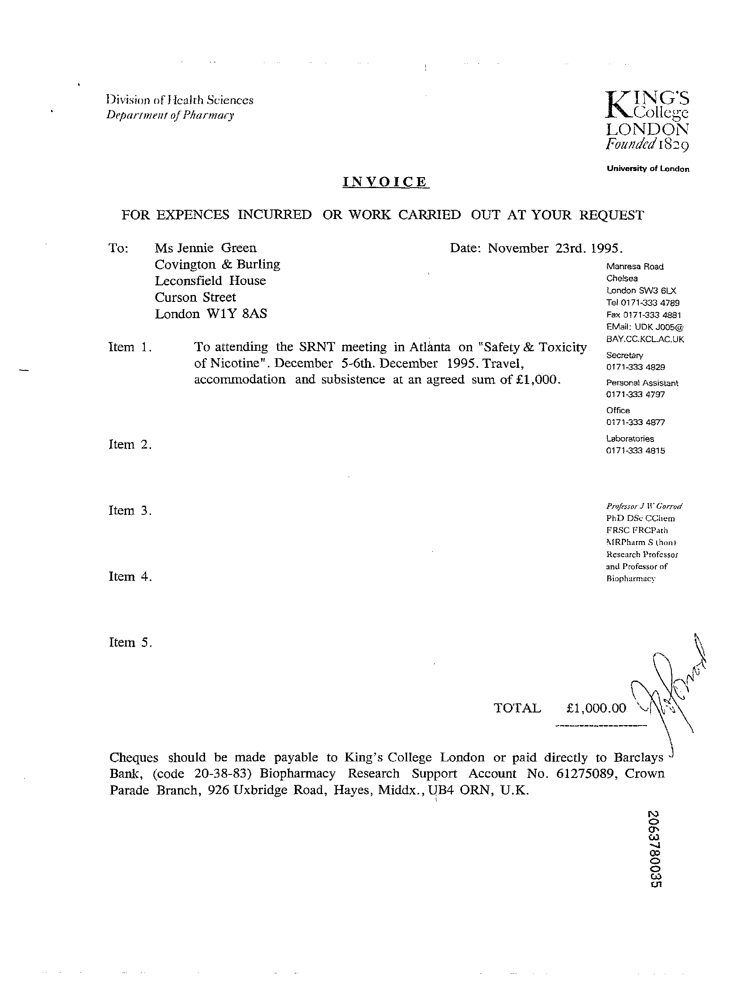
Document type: Invoice